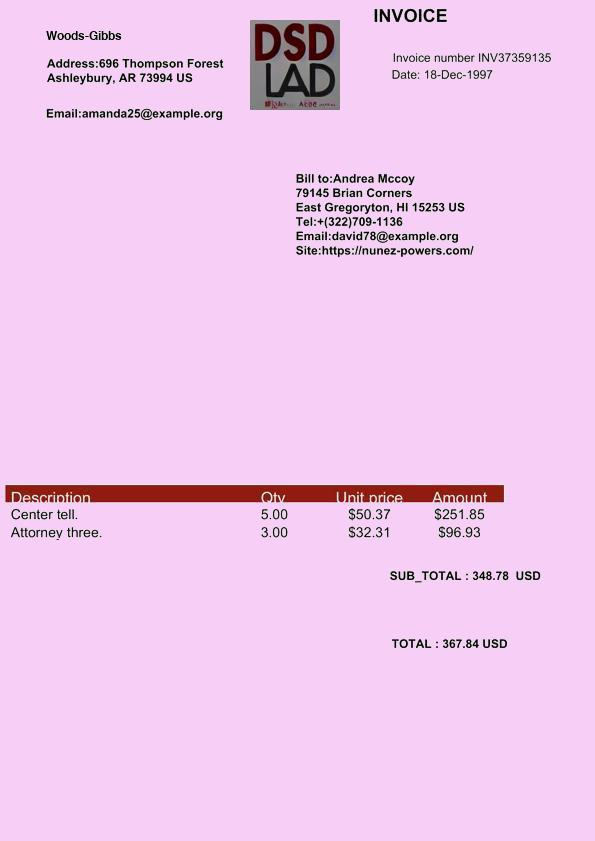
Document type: Invoice